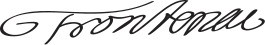
Signature of: louis de buade de frontenac